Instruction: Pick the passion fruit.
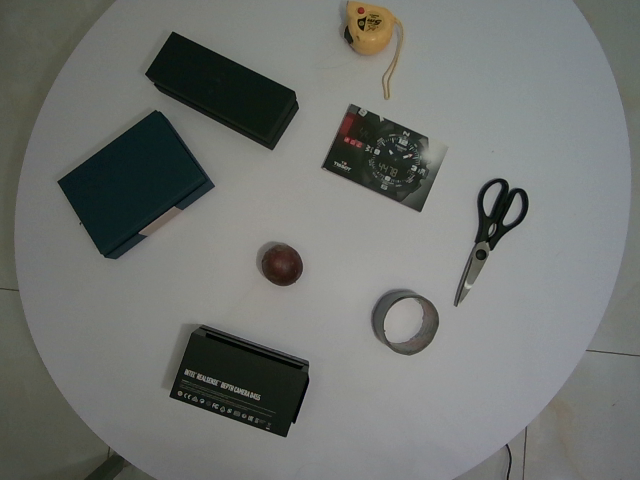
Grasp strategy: vertical